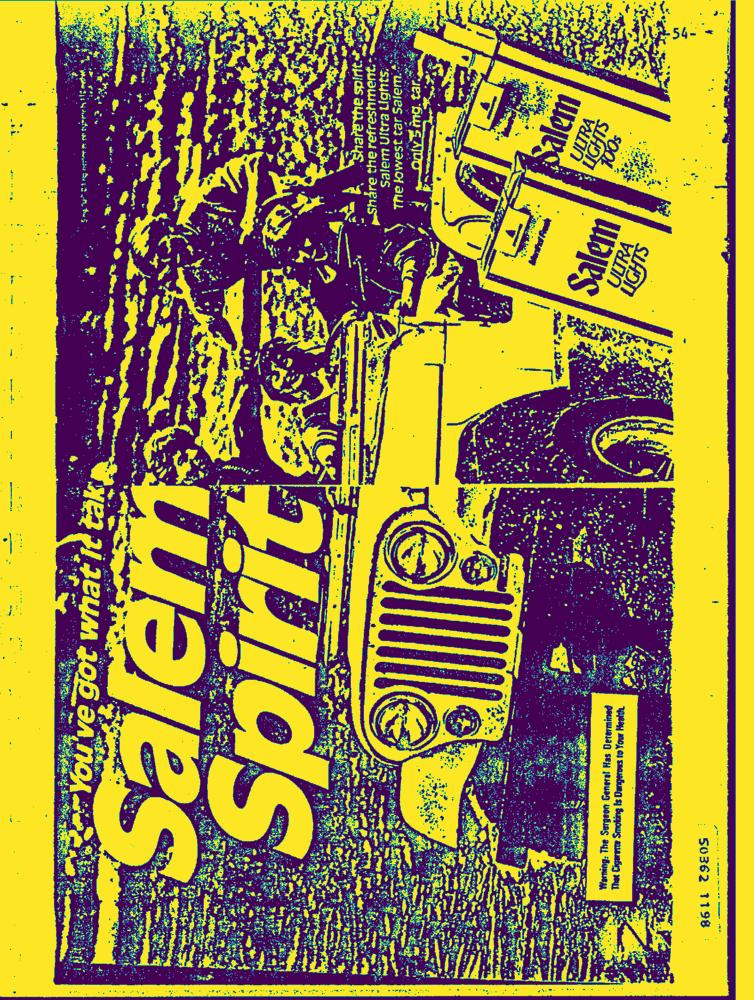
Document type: AD